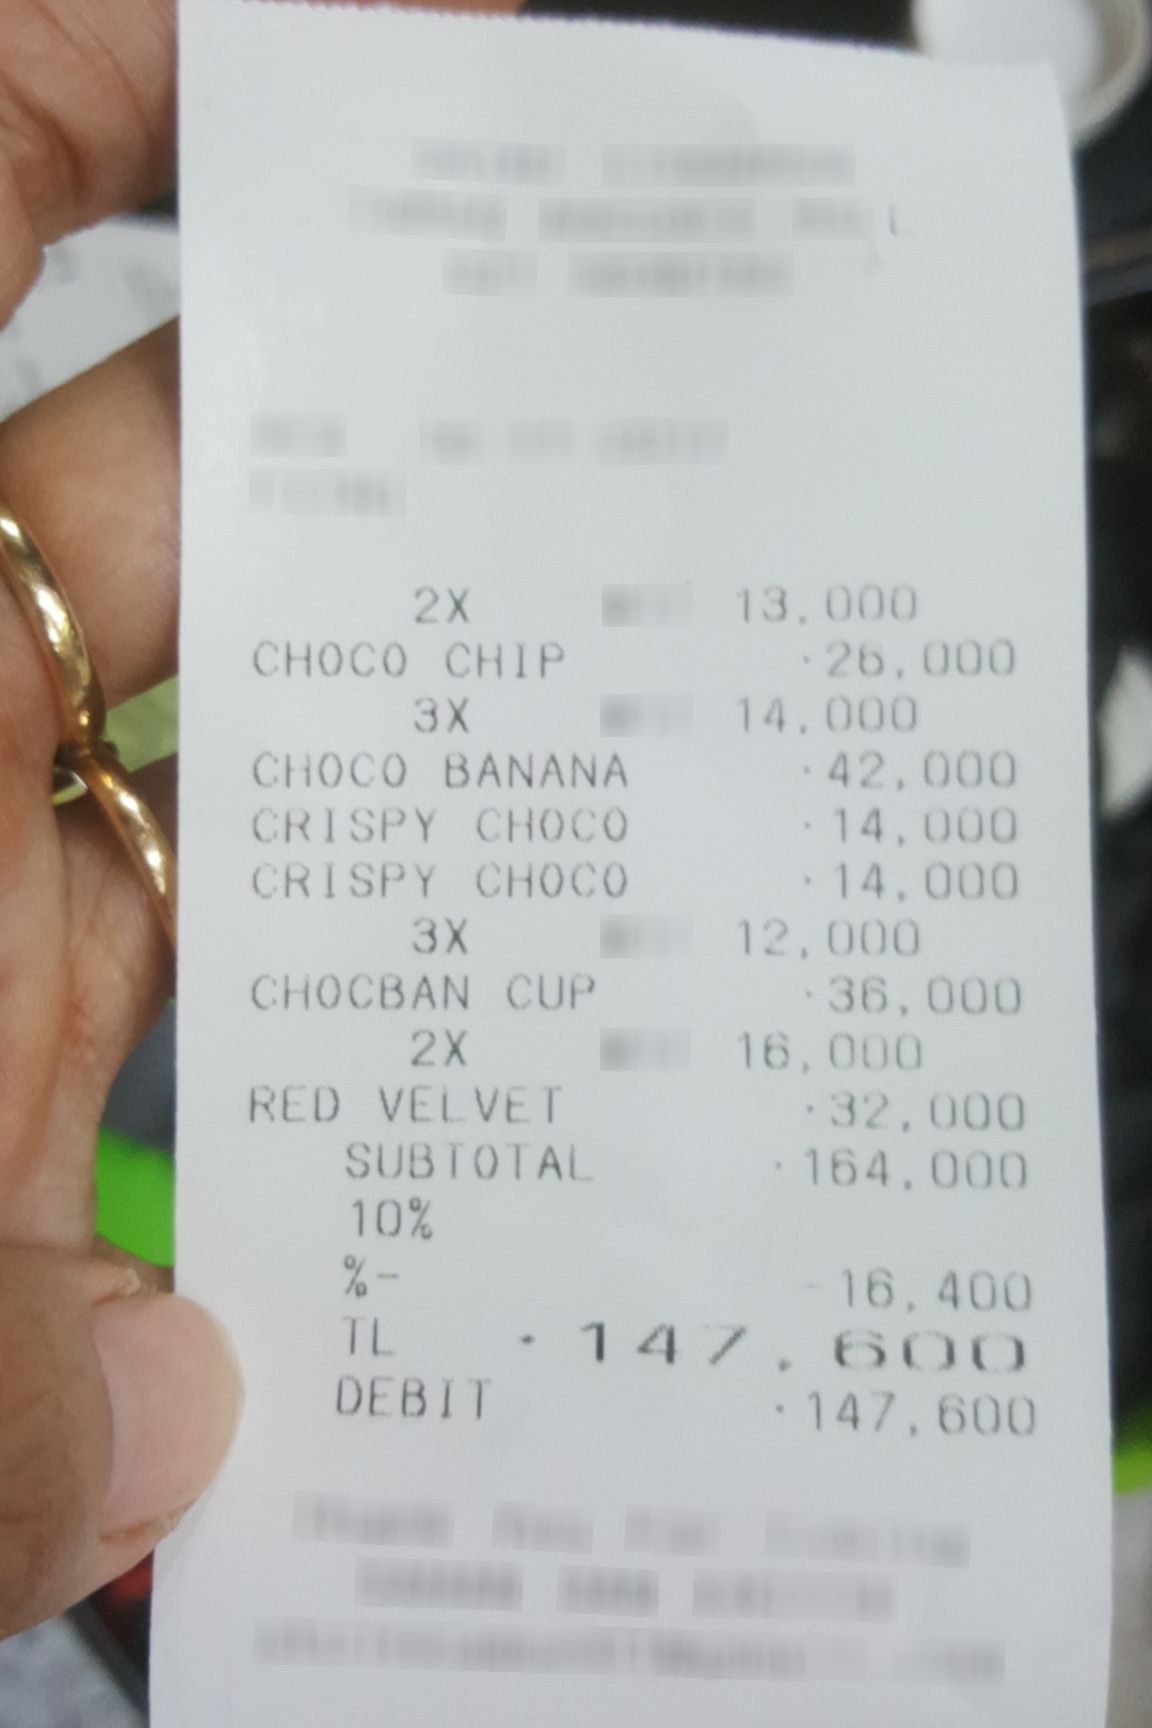
Number of items: 6
Subtotal: 164,000
Total: 147,600
OCR text regions:
text: TL
text: 147,600
text: DEBIT
text: 147,600
text: 2 X
text: 13,000
text: CHOCO
text: CHIP
text: 26,000
text: 3 X
text: 14,000
text: CHOCO
text: BANANA
text: 42,000
text: CRISPY
text: CHOCO
text: 14,000
text: CRISPY
text: CHOCO
text: 14,000
text: 3 X
text: 12,000
text: CHOCBAN
text: CUP
text: 36,000
text: 2X
text: 16,000
text: RED
text: VELVET
text: 32,000
text: SUBTOTAL
text: 164,000
text: 10%
text: %-
text: 16,400